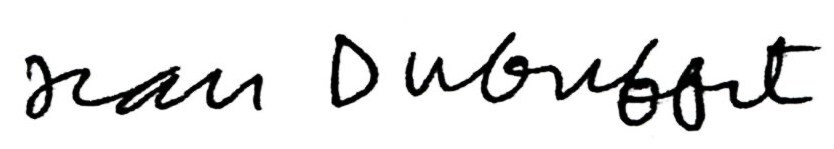
Signature of: jean dubuffet